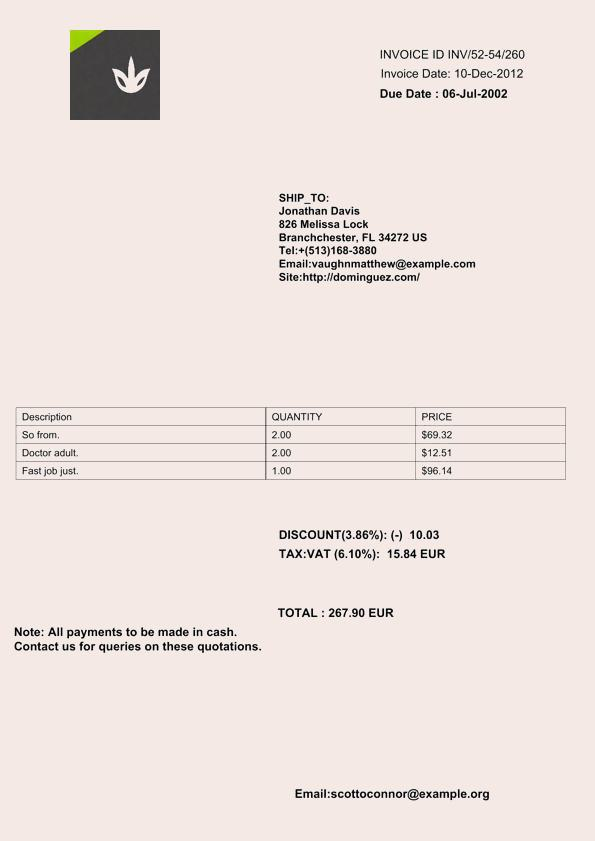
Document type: Invoice